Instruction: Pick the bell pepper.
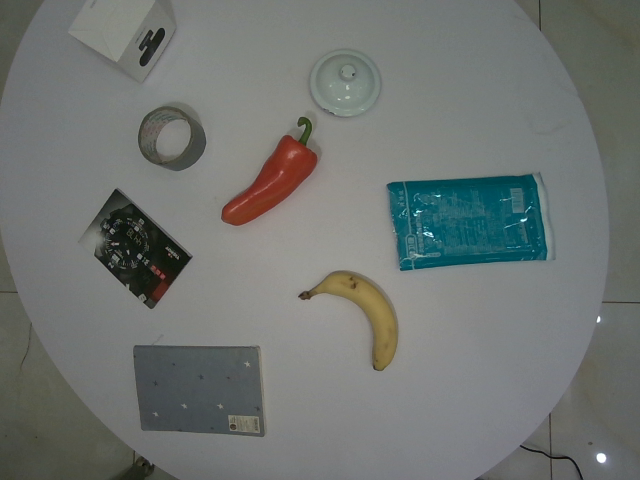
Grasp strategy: vertical